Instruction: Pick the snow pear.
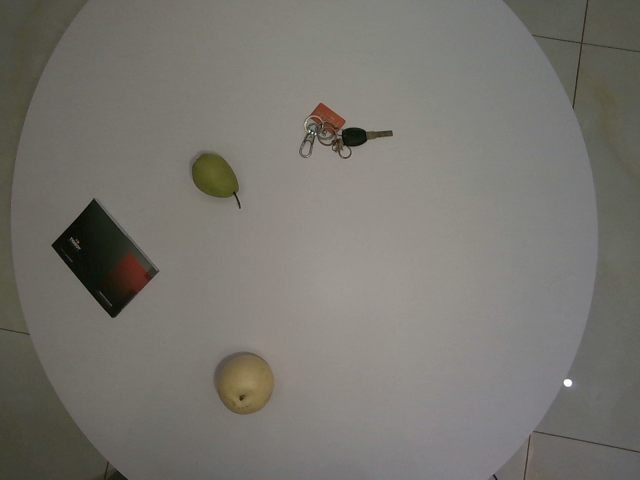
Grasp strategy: vertical